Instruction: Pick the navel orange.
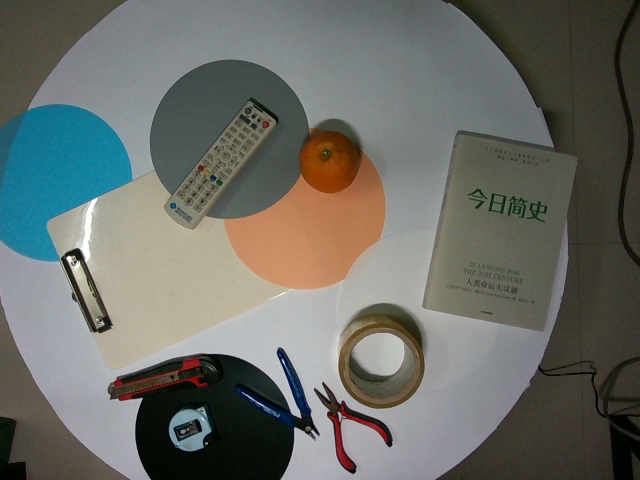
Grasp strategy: vertical